Question: Talk about the condition:
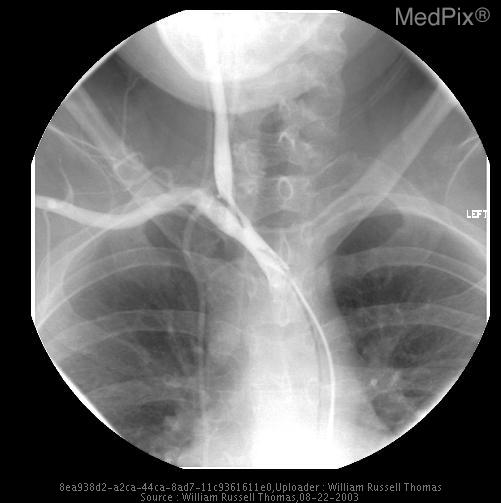
Answer: The disease is discussed as: DEFINITION
Takayasu’s arteritis refers to a chronic systemic granulomatous vasculitis primarily affecting large arteries (aorta and its branches).

SYNONYMS
Pulseless disease
Aortitis syndrome
Aortic arch arteritis

EPIDEMIOLOGY & DEMOGRAPHICS
•  Most cases have been reported from Japan, China, India, and Mexico.
•  Exact incidence and prevalence is not known.
•  Incidence in the U.S. 2.6/1 million.
•  Females > males 9:1.
•  Seen predominantly in patients <30 yr old.

WORKUP
Any young patient with findings of absence pulses and loud bruits merits a workup for Takayasu’s arteritis. The workup generally includes blood testing to look for signs of inflammation and imaging studies with the angiogram being the diagnostic gold standard.

LABORATORY TESTS
•  CBC may reveal an elevated WBC count
•  ESR is elevated in active disease
IMAGING STUDIES
•  Ultrasound: Carotid, thoracic, and abdominal ultrasound are useful adjunctive imaging studies in diagnosing occlusive disease resulting from Takayasu’s arteritis ( Fig. 1-358 ).
•  Doppler and noninvasive upper and lower extremity studies are helpful in assessing blood flow and absent pulses.
•  CT scan is used to assess the thickness of the aorta.
•  Angiogram can show narrowing of the aorta and/or branches of the aorta, aneurysm formation, and poststenotic dilation.

Angiographic findings are classified as four types:
Type I: Lesions involve only the aortic arch and its branches.
Type II: Lesions only involving the abdominal aorta and its branches.
Type III: Lesions involving the aorta above and below the diaphragm.
Type IV: Lesions involving the pulmonary artery.

PEARLS & CONSIDERATIONS
COMMENTS
Overall the long-term prognosis of treated patients with Takayasu’s disease is good, with >90% of patients surviving more than 15 yr.